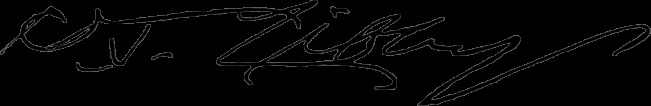
Signature of: charles thornton libby